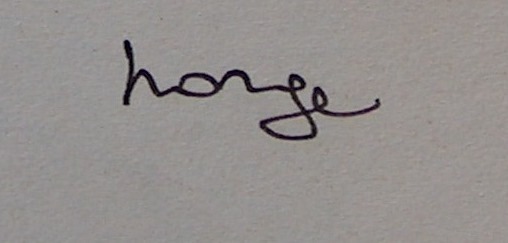
Signature of: norge